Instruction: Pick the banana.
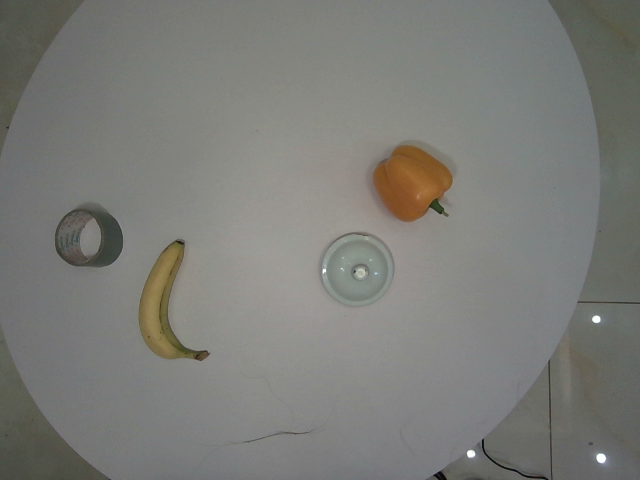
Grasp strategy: vertical